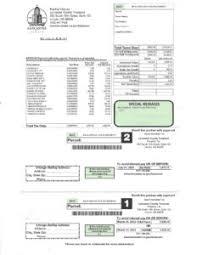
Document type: Invoice